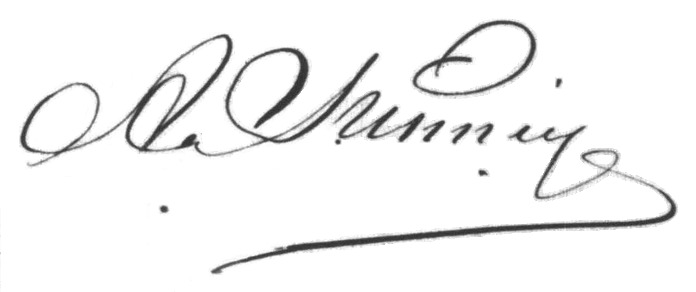
Signature of: alexander hippius